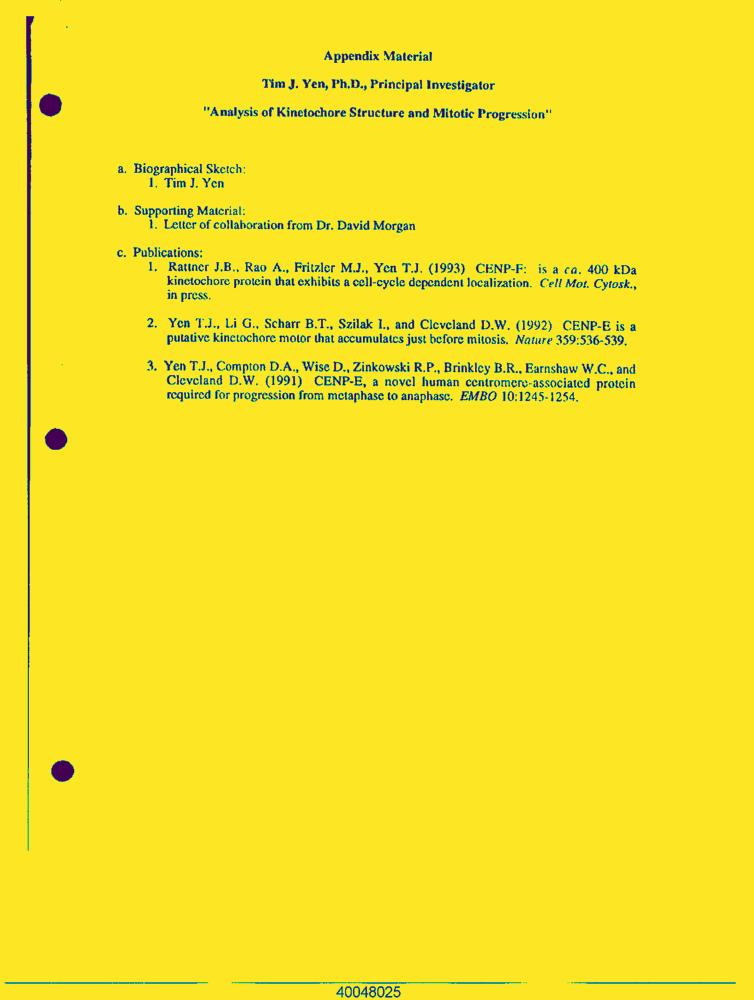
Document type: Resume-Doc